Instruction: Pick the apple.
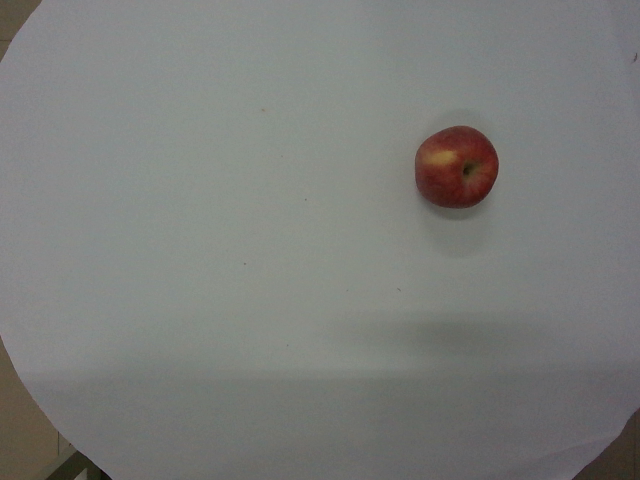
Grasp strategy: vertical